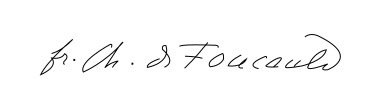
Signature of: charles de foucauld